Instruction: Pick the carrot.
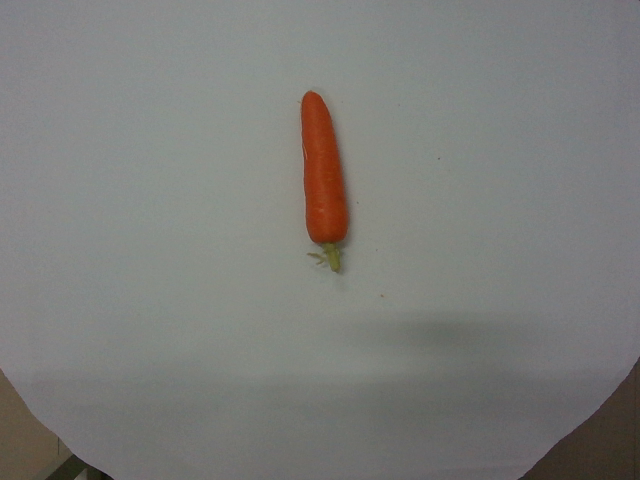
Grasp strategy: vertical